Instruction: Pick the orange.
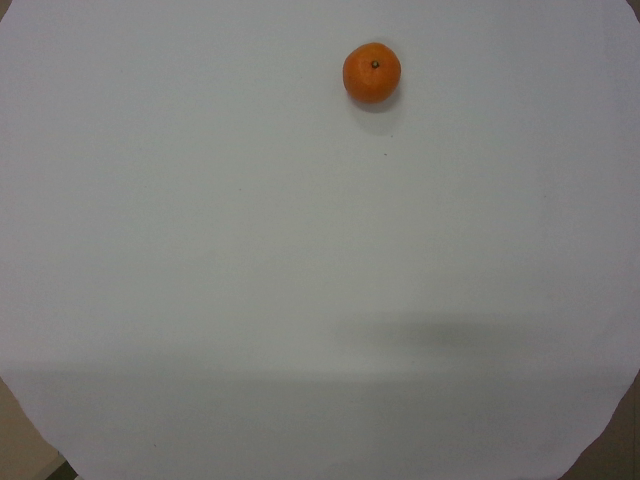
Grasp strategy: vertical